Question: Explain the disease:
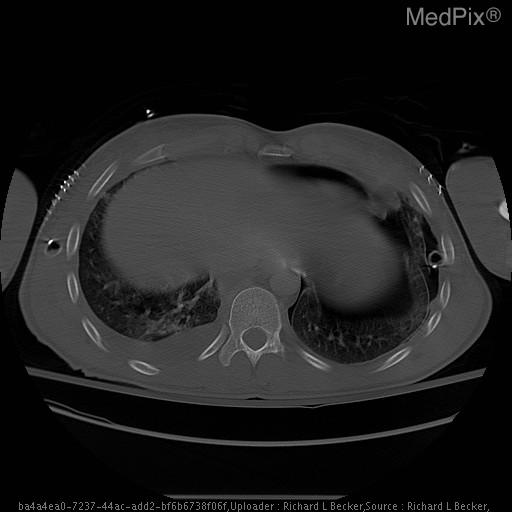
Answer: The disease is discussed as: Pneumopericardium is defined as air with the pericardial sac. It is an uncommon finding and the exact mechanism is still not well understood although it is an associated complication of existing pneumothorax or pneumomediastinum. It may occur in patients with barotrauma seondary to a blast injury or from valsalva maneuver. It can also be idiopathic and should be considered as a potential source of chest pain, especially if no trauma is present. It is important to recognize because it can result in cardiac tamponade for which the treatment is either surgical with needle drainage or close observation because they can spontaneously resolve.